Question: How does the patient history play a role?
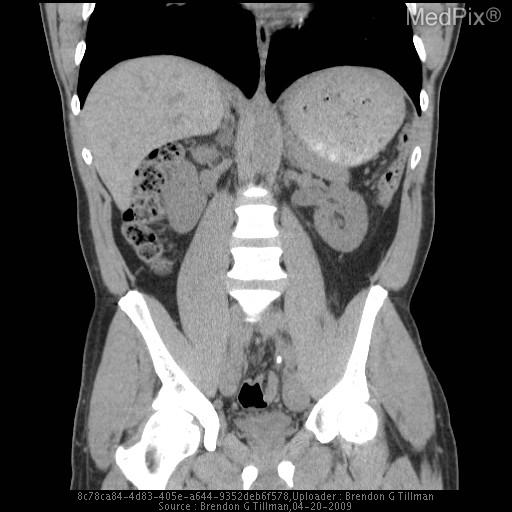
Answer: The patient's history of 51 y/o male presented to the ER with acute sharp left flank pain and blood in urine. is key in understanding the case.